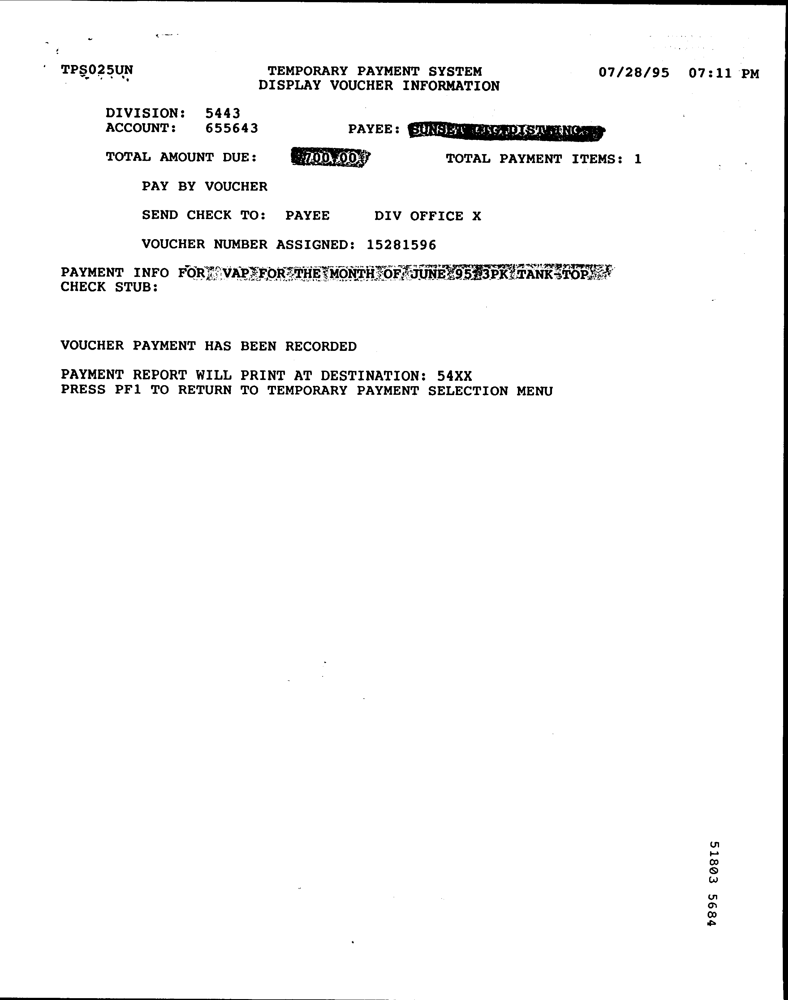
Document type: Invoice